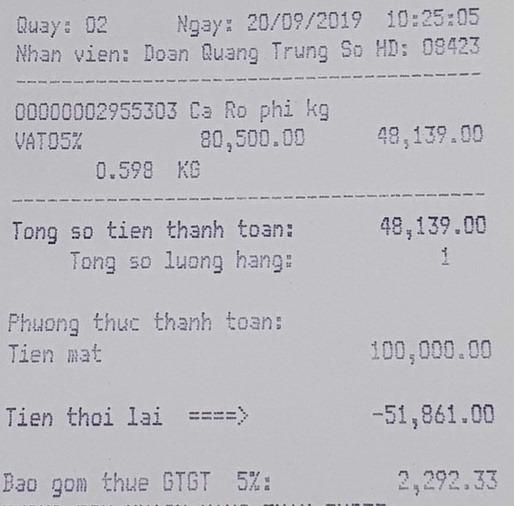
Quay: 02 Ngay: 20/09/2019 10:25:05
Nhan vien: Doan Quang Trung So HD: 08423

<table>
  <tr>
    <th>Mã số / Tên mặt hàng / Thuế</th>
    <th>Đơn giá</th>
    <th>Trọng lượng (KG)</th>
    <th>Thành tiền</th>
  </tr>
  <tr>
    <td>00000002955303 Ca Ro phi kg<br><small>VAT 05%</small></td>
    <td>80,500.00</td>
    <td>0.598 KG</td>
    <td>48,139.00</td>
  </tr>
</table>

Tong so tien thanh toan: 48,139.00
Tong so luong hang: 1

Phuong thuc thanh toan:
Tien mat 100,000.00

Tien thoi lai ===> -51,861.00

Bao gom thue GTGT 5%: 2,292.33